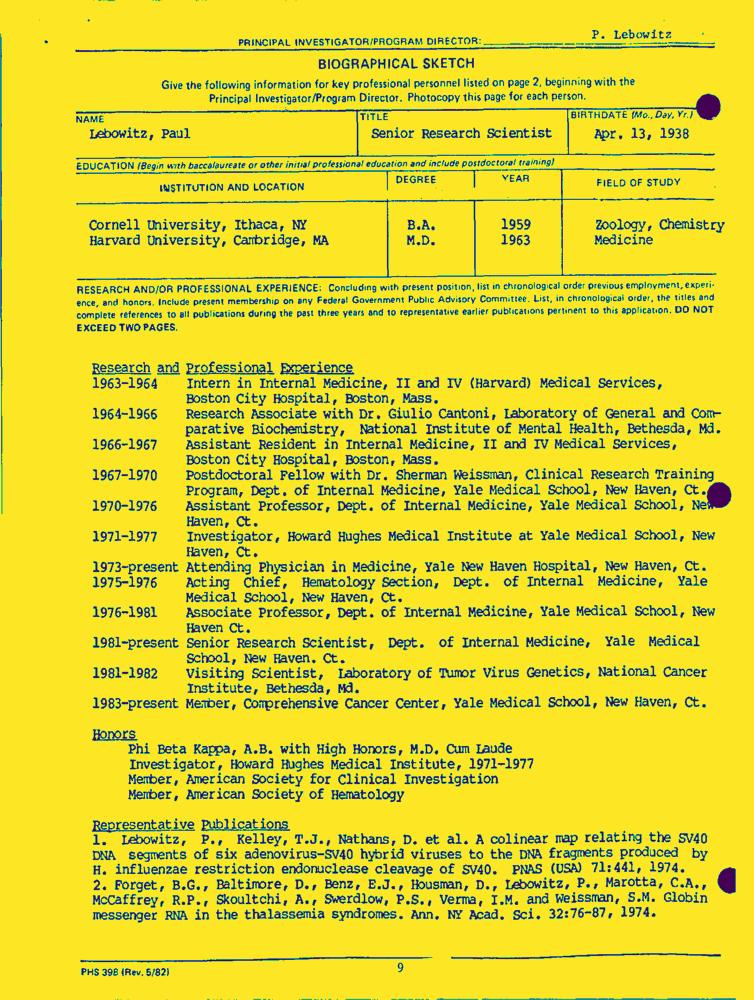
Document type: Resume-Doc